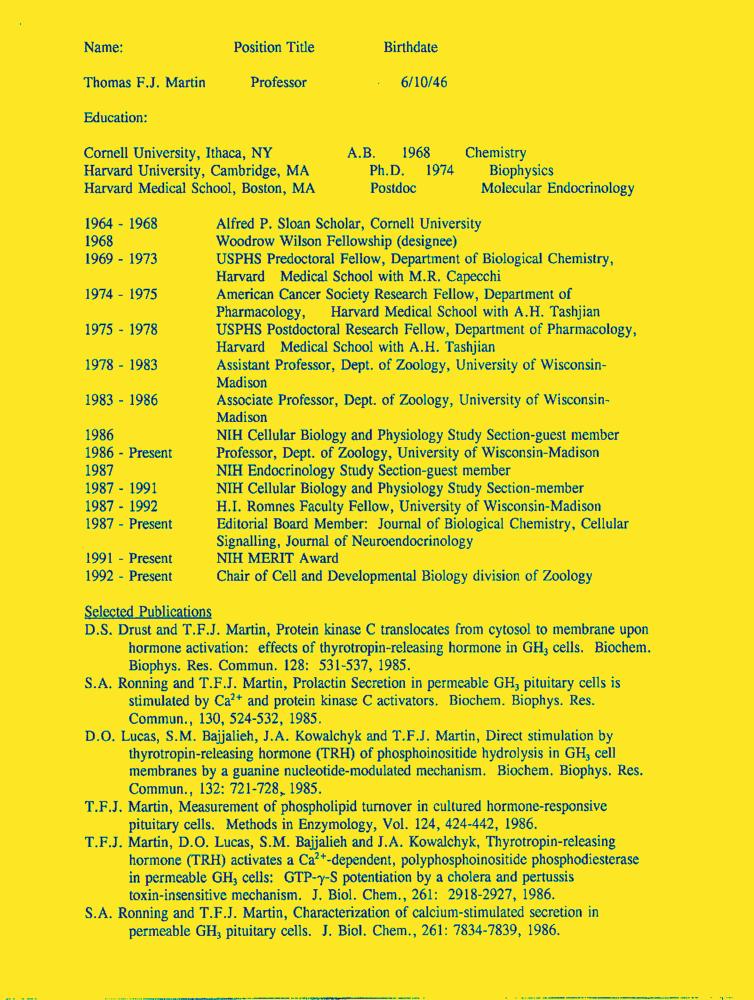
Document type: Resume-Doc